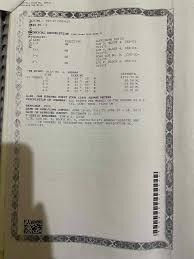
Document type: Invoice